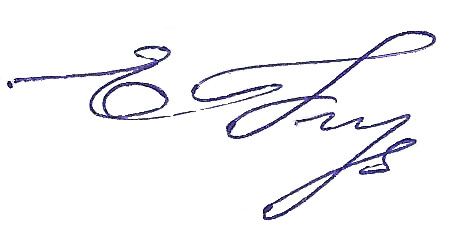
Signature of: ekaterina ivanovna koezmitsjjova